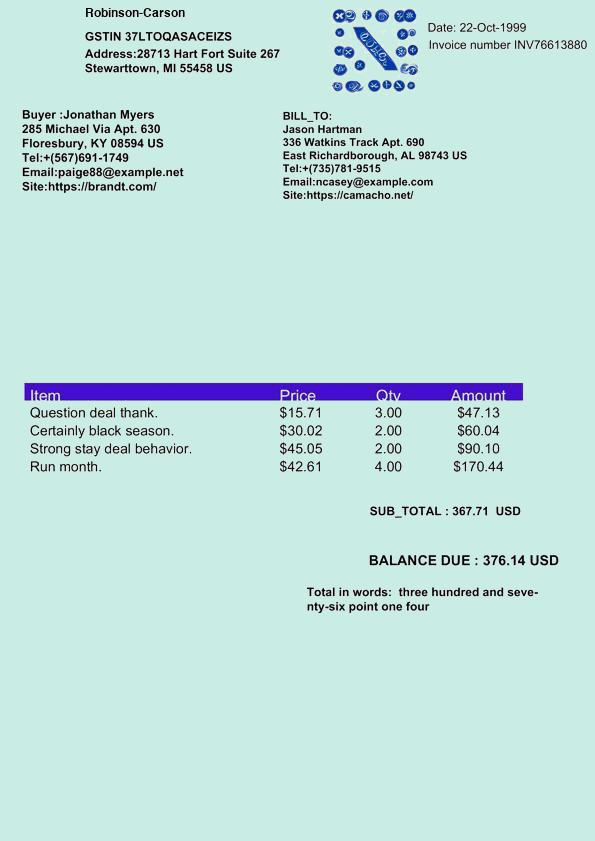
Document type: Invoice